Please extract the written amount, numerical amount, recipient's name, date on the cheque, and the bank's name from the image.
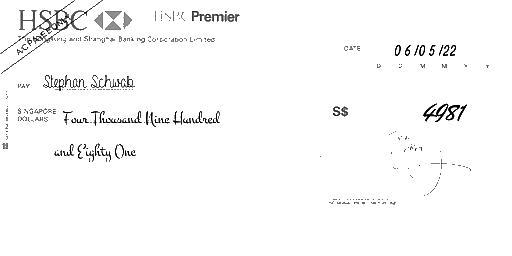
amt_in_words: Four Thousand Nine Hundred and Eighty One
amt_in_figures: 4981
payee_name: Stephan Schwab
bank_name: HSBC
cheque_date: 06/05/22